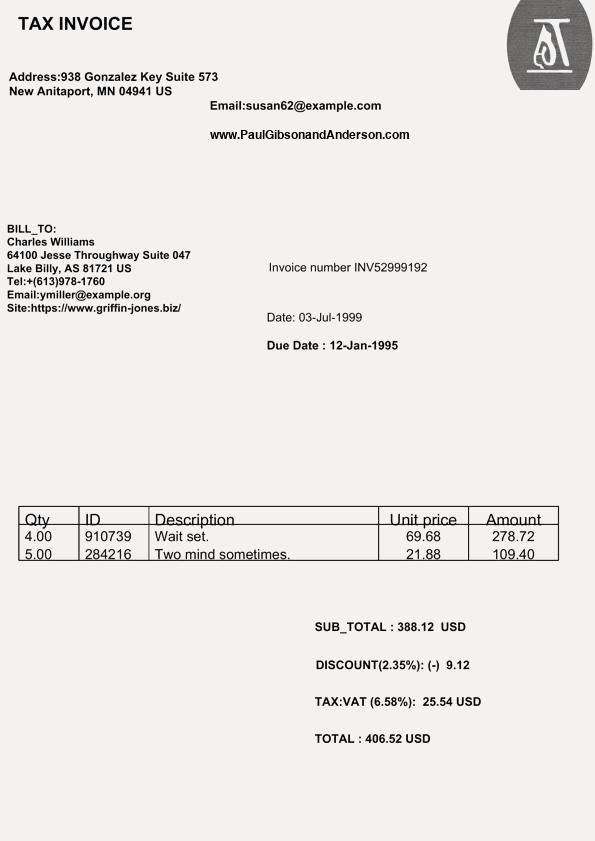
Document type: Invoice